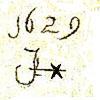
Signature of: judith leyster